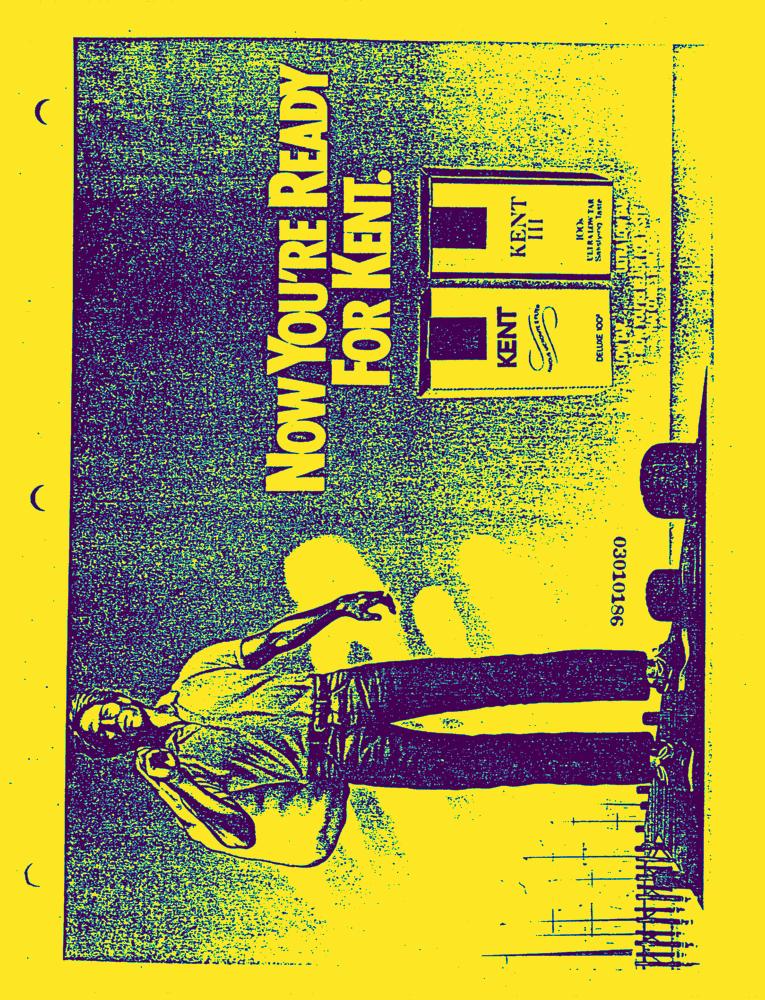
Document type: AD